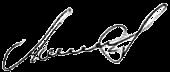
Signature of: ilgar mammadov